Question: What is the main concern?
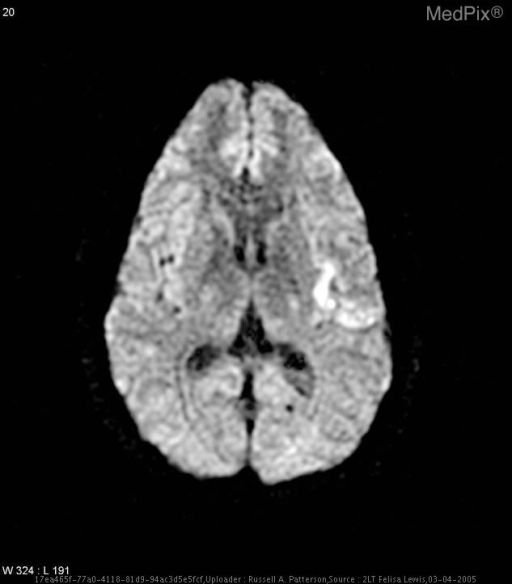
Answer: The findings suggest MRI–brain: Diffusion-weighted images – Increased signal intensity involving L insular cortex and adjacent operculum.  FLAIR and T2-weighted images – Increased signal intensity throughout L corona radiate w/ volume loss of the L frontal and parietal lobes.  Large wedge-shaped region of encephalomalacia in the lateral R frontal lobe possibly secondary to prior infarct.
MRA-brain: Severe near occlusion of ICAs bilaterally, normal appearance of vertebral and basilar arteries.
Dopper U/S-Carotids: R ICA completely occluded within a centimeter past bifurcation, L ICA – Very high resistance, abnormal flow at origin, possibly due to clot or very, very slow flow just above bifurcation. MRI shows small area of restricted diffusion in the left MCA territory involving the insular and/or opercula.. The patient might have a history of 36 y.o. African-American female with sickle cell anemia.